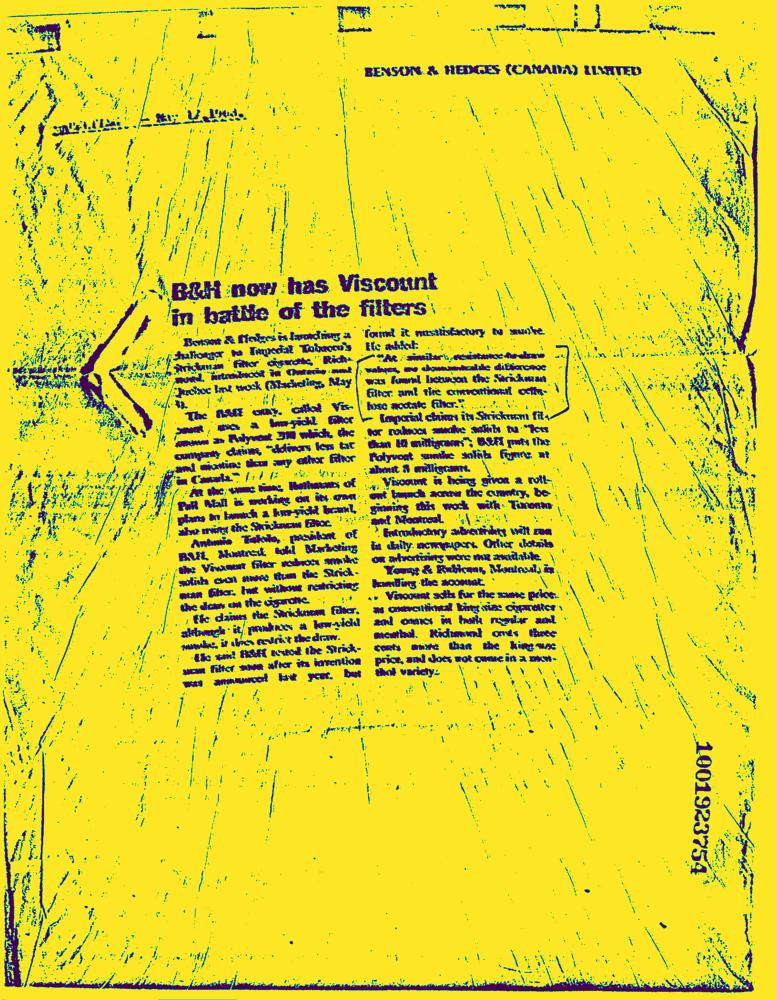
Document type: News-Article